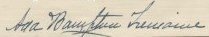
Signature of: ada bampton tremaine